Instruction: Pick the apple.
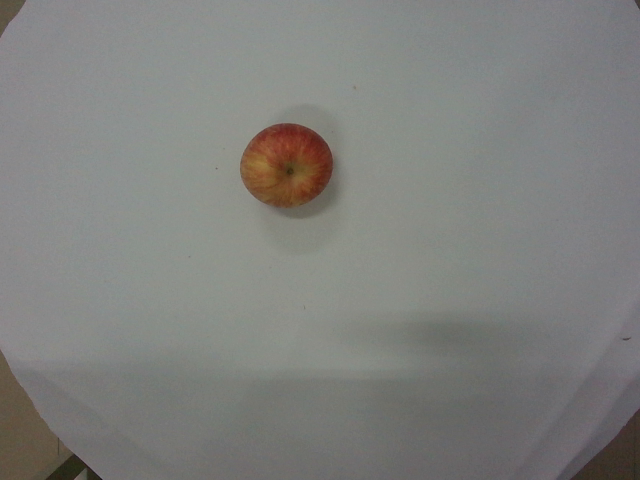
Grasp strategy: vertical